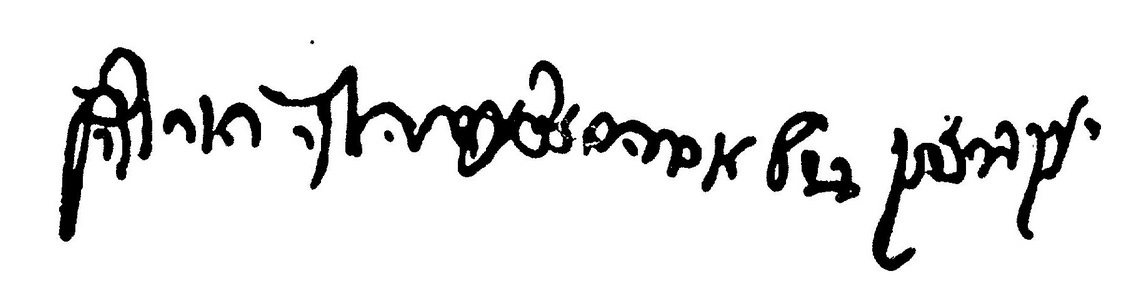
Signature of: yaakov yitzchak of lublin